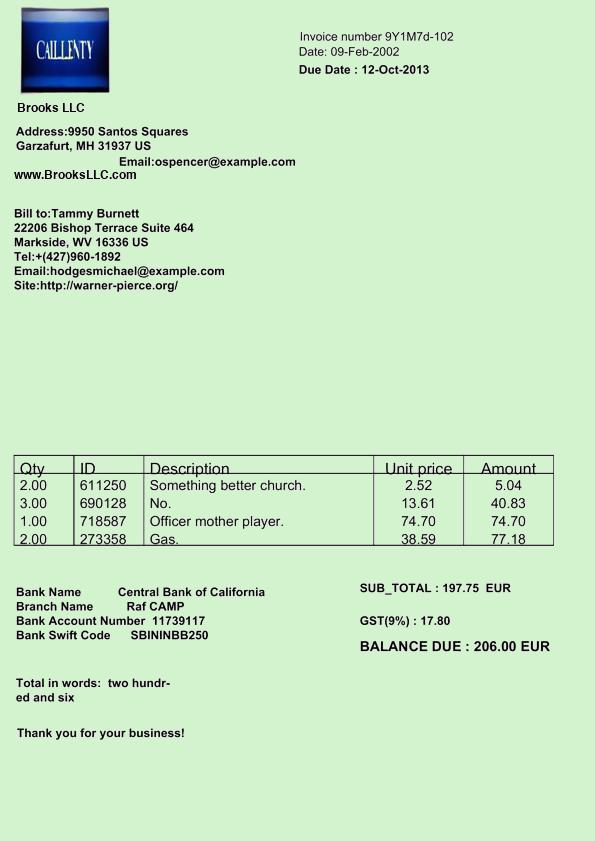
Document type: Invoice